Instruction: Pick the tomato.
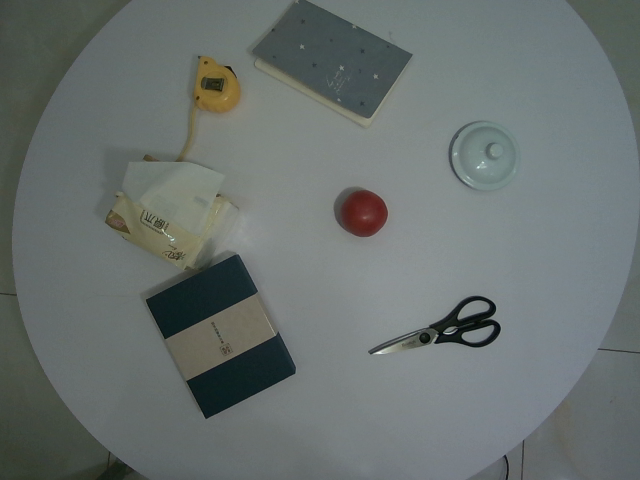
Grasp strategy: vertical